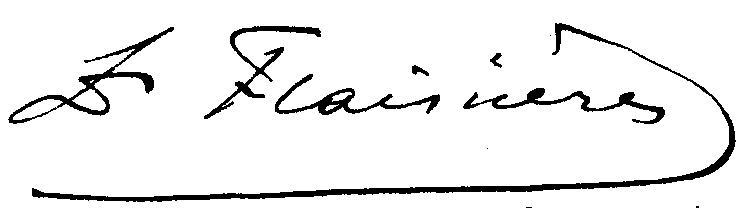
Signature of: siméon flaissières